Question: Can you provide the account number mentioned in the document?
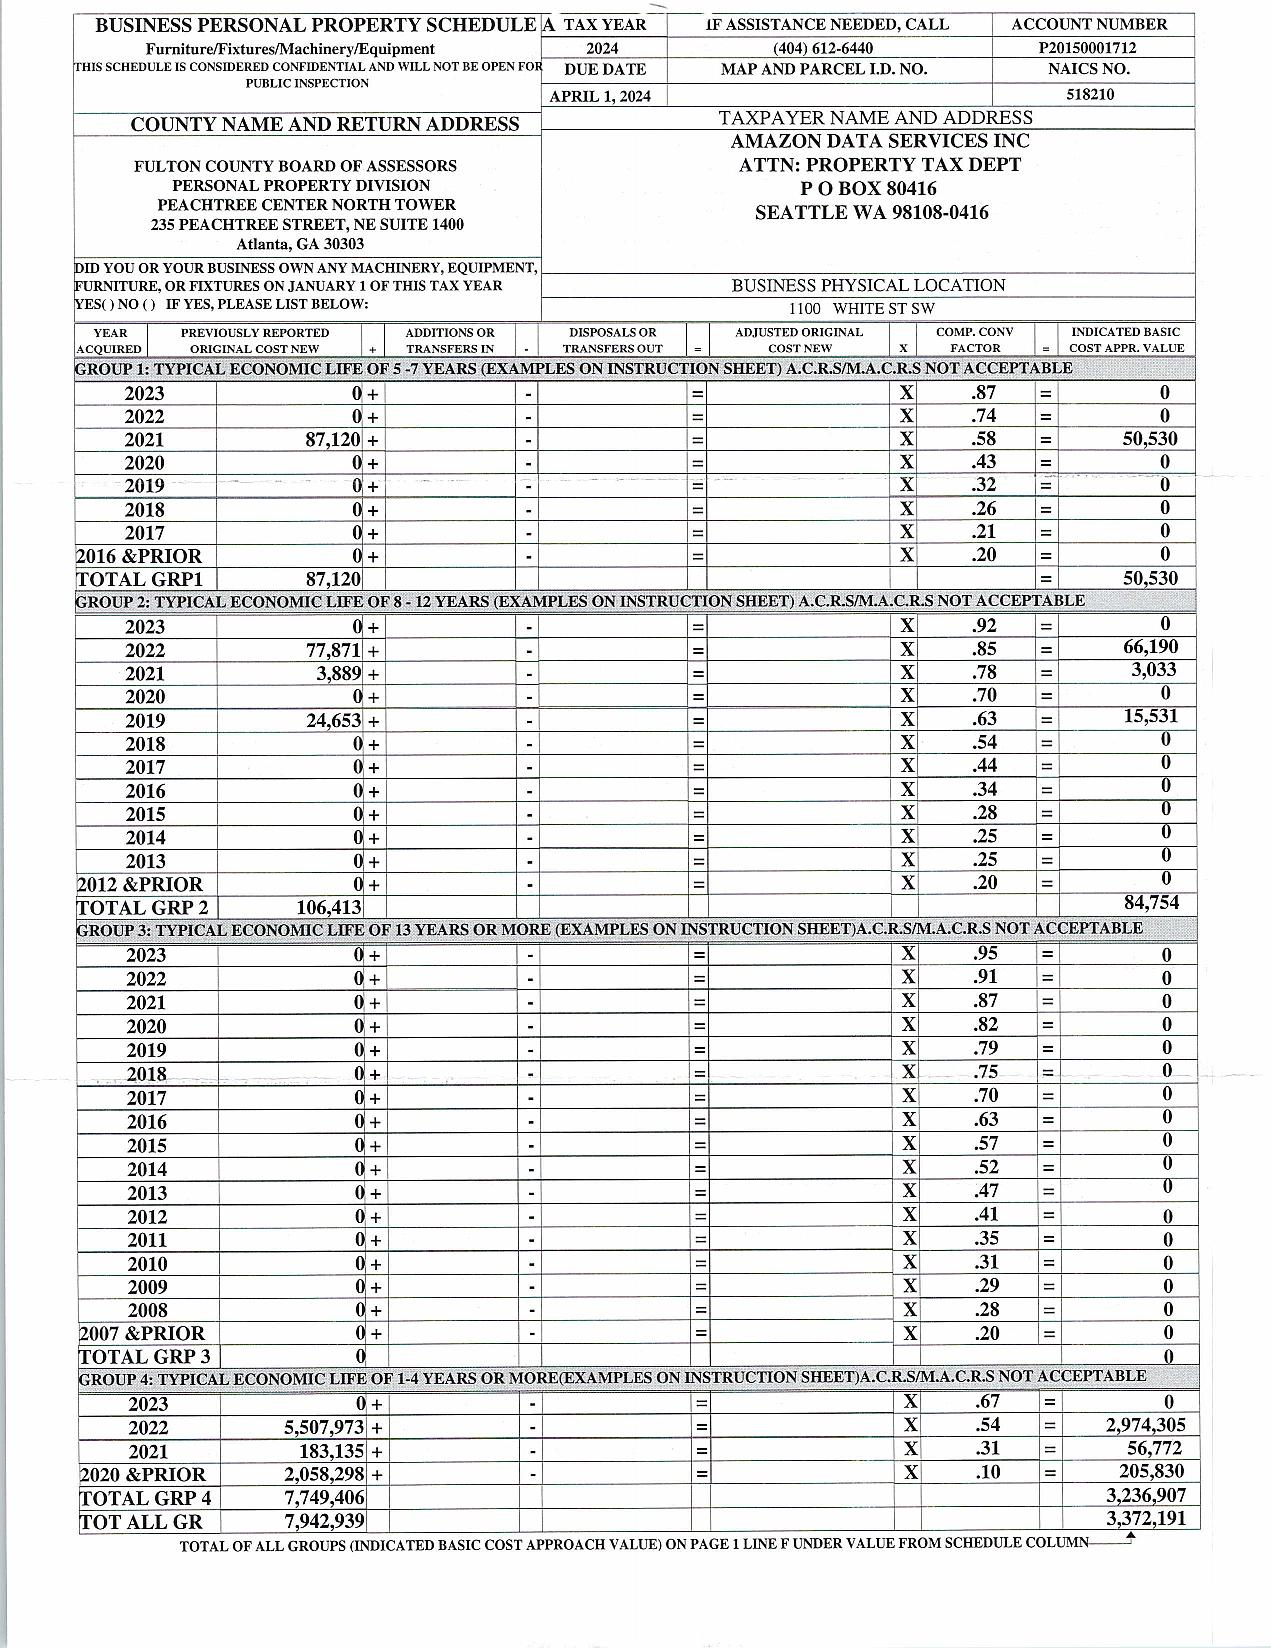
Answer: "P20150001712"